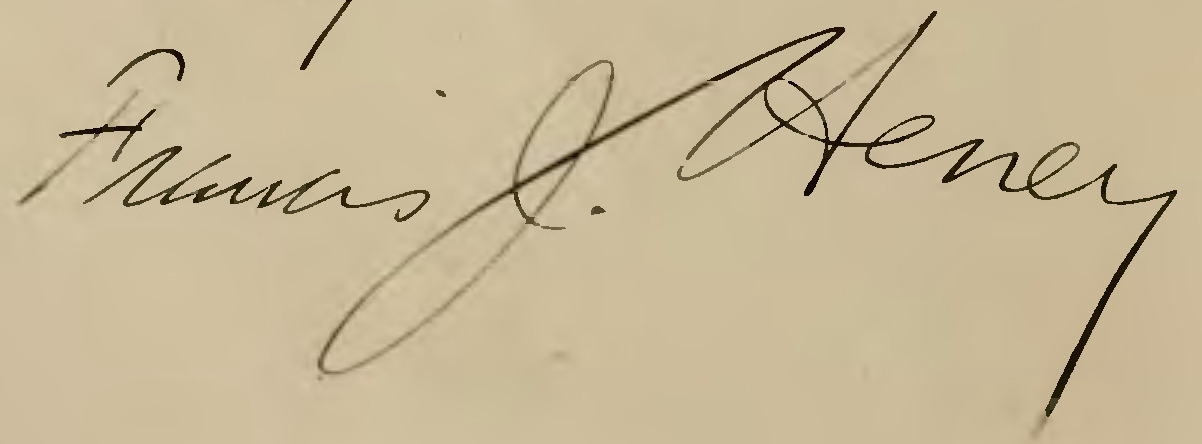
Signature of: francis j heney